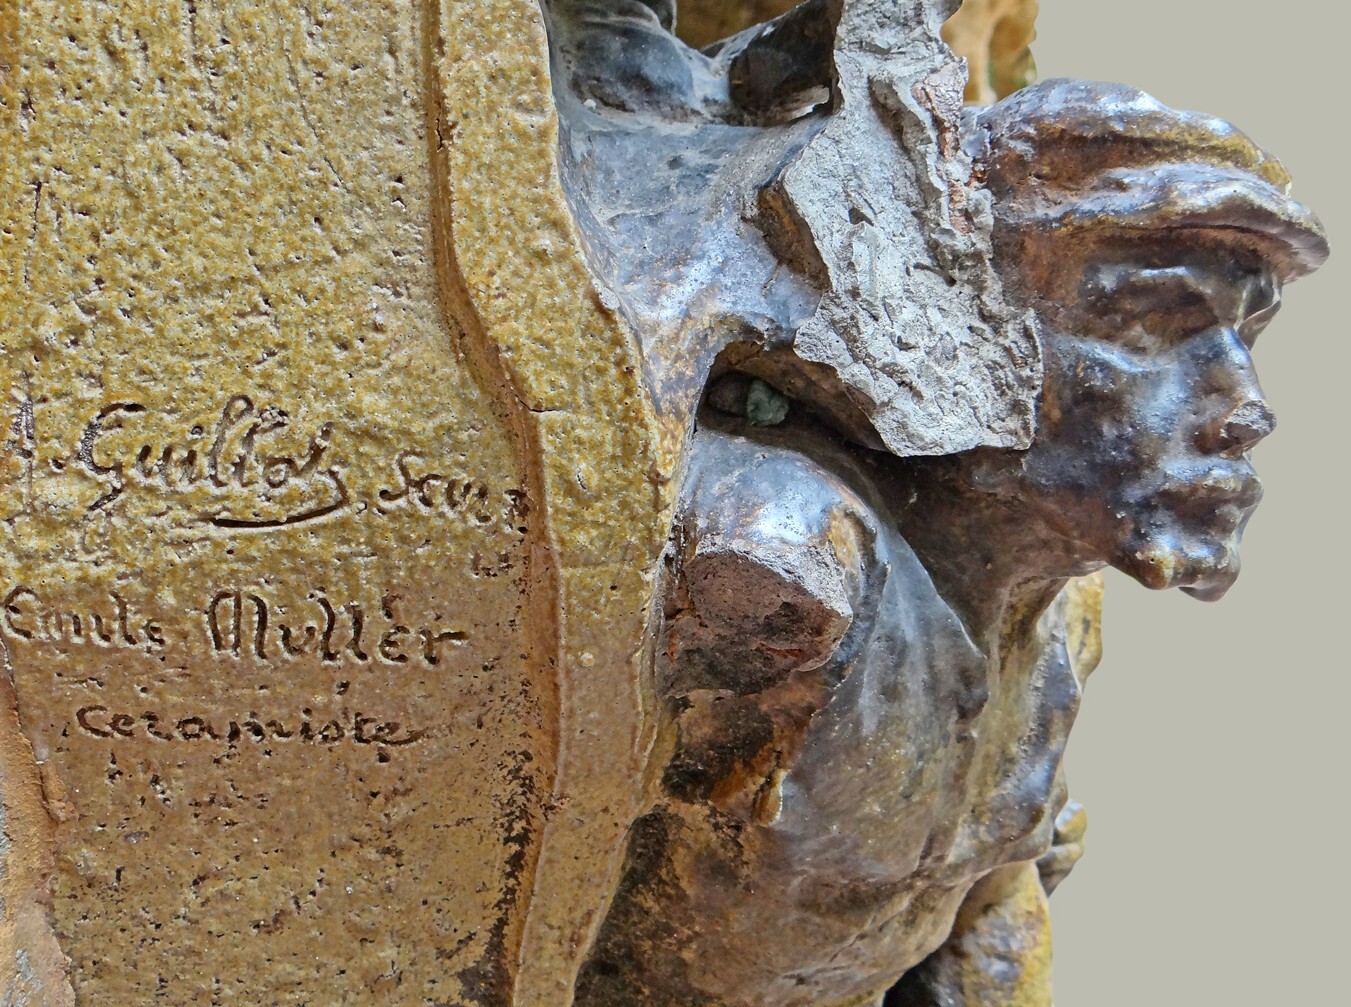
Signature of: anatole guillot